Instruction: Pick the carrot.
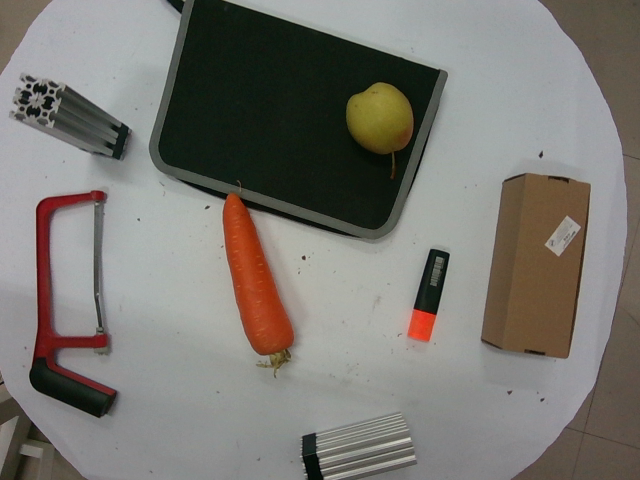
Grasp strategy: vertical